Question: What are the imaging findings?
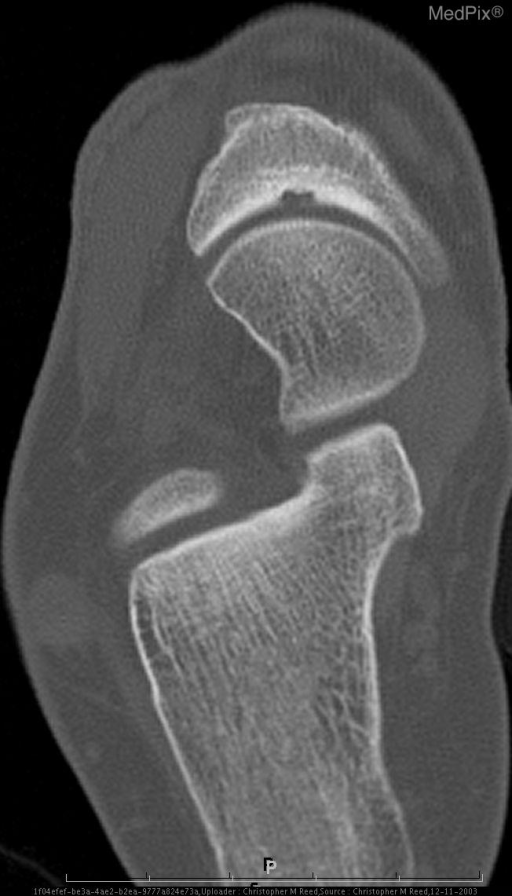
Answer: The imaging shows Axial CT with sagittal reformats through the ankle reveals cortical disruption at the proximal articular surface of the tarsal navicular bone. Multiloculated subchondral cyst adjacent to the cortical defect is noted. Cortical disruption at the proximal articular surface of the tarsal navicular bone. Multiloculated subchondral cyst adjacent to the cortical defect is noted..